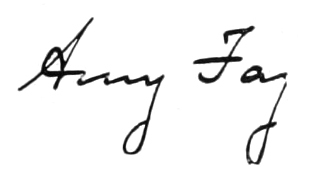
Signature of: amy fay